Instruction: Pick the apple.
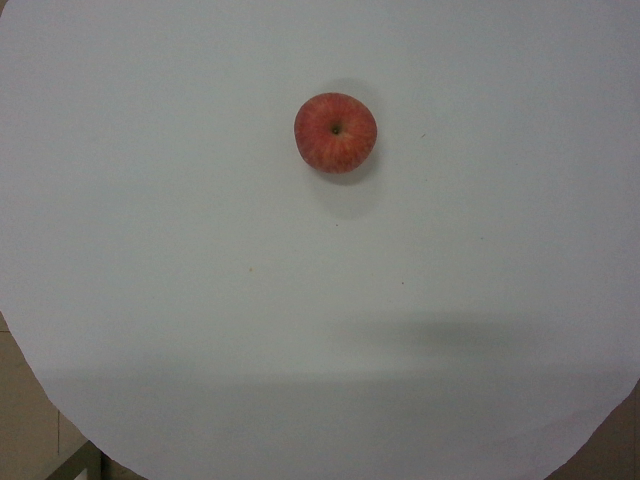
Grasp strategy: vertical